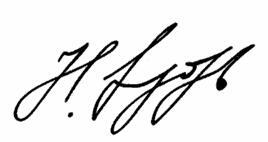
Signature of: nikolai fyodorov